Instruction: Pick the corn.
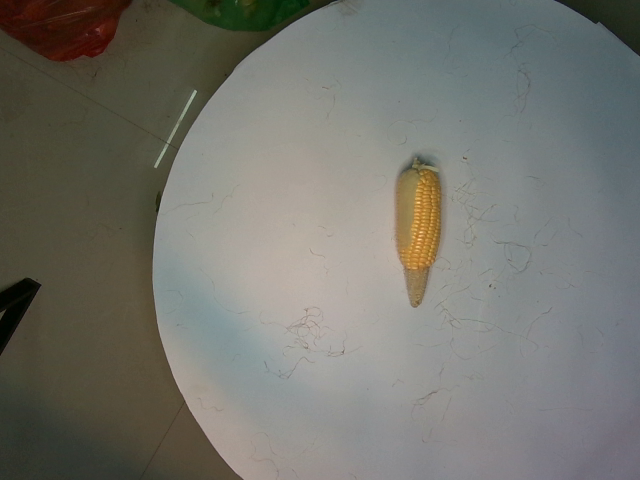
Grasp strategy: vertical